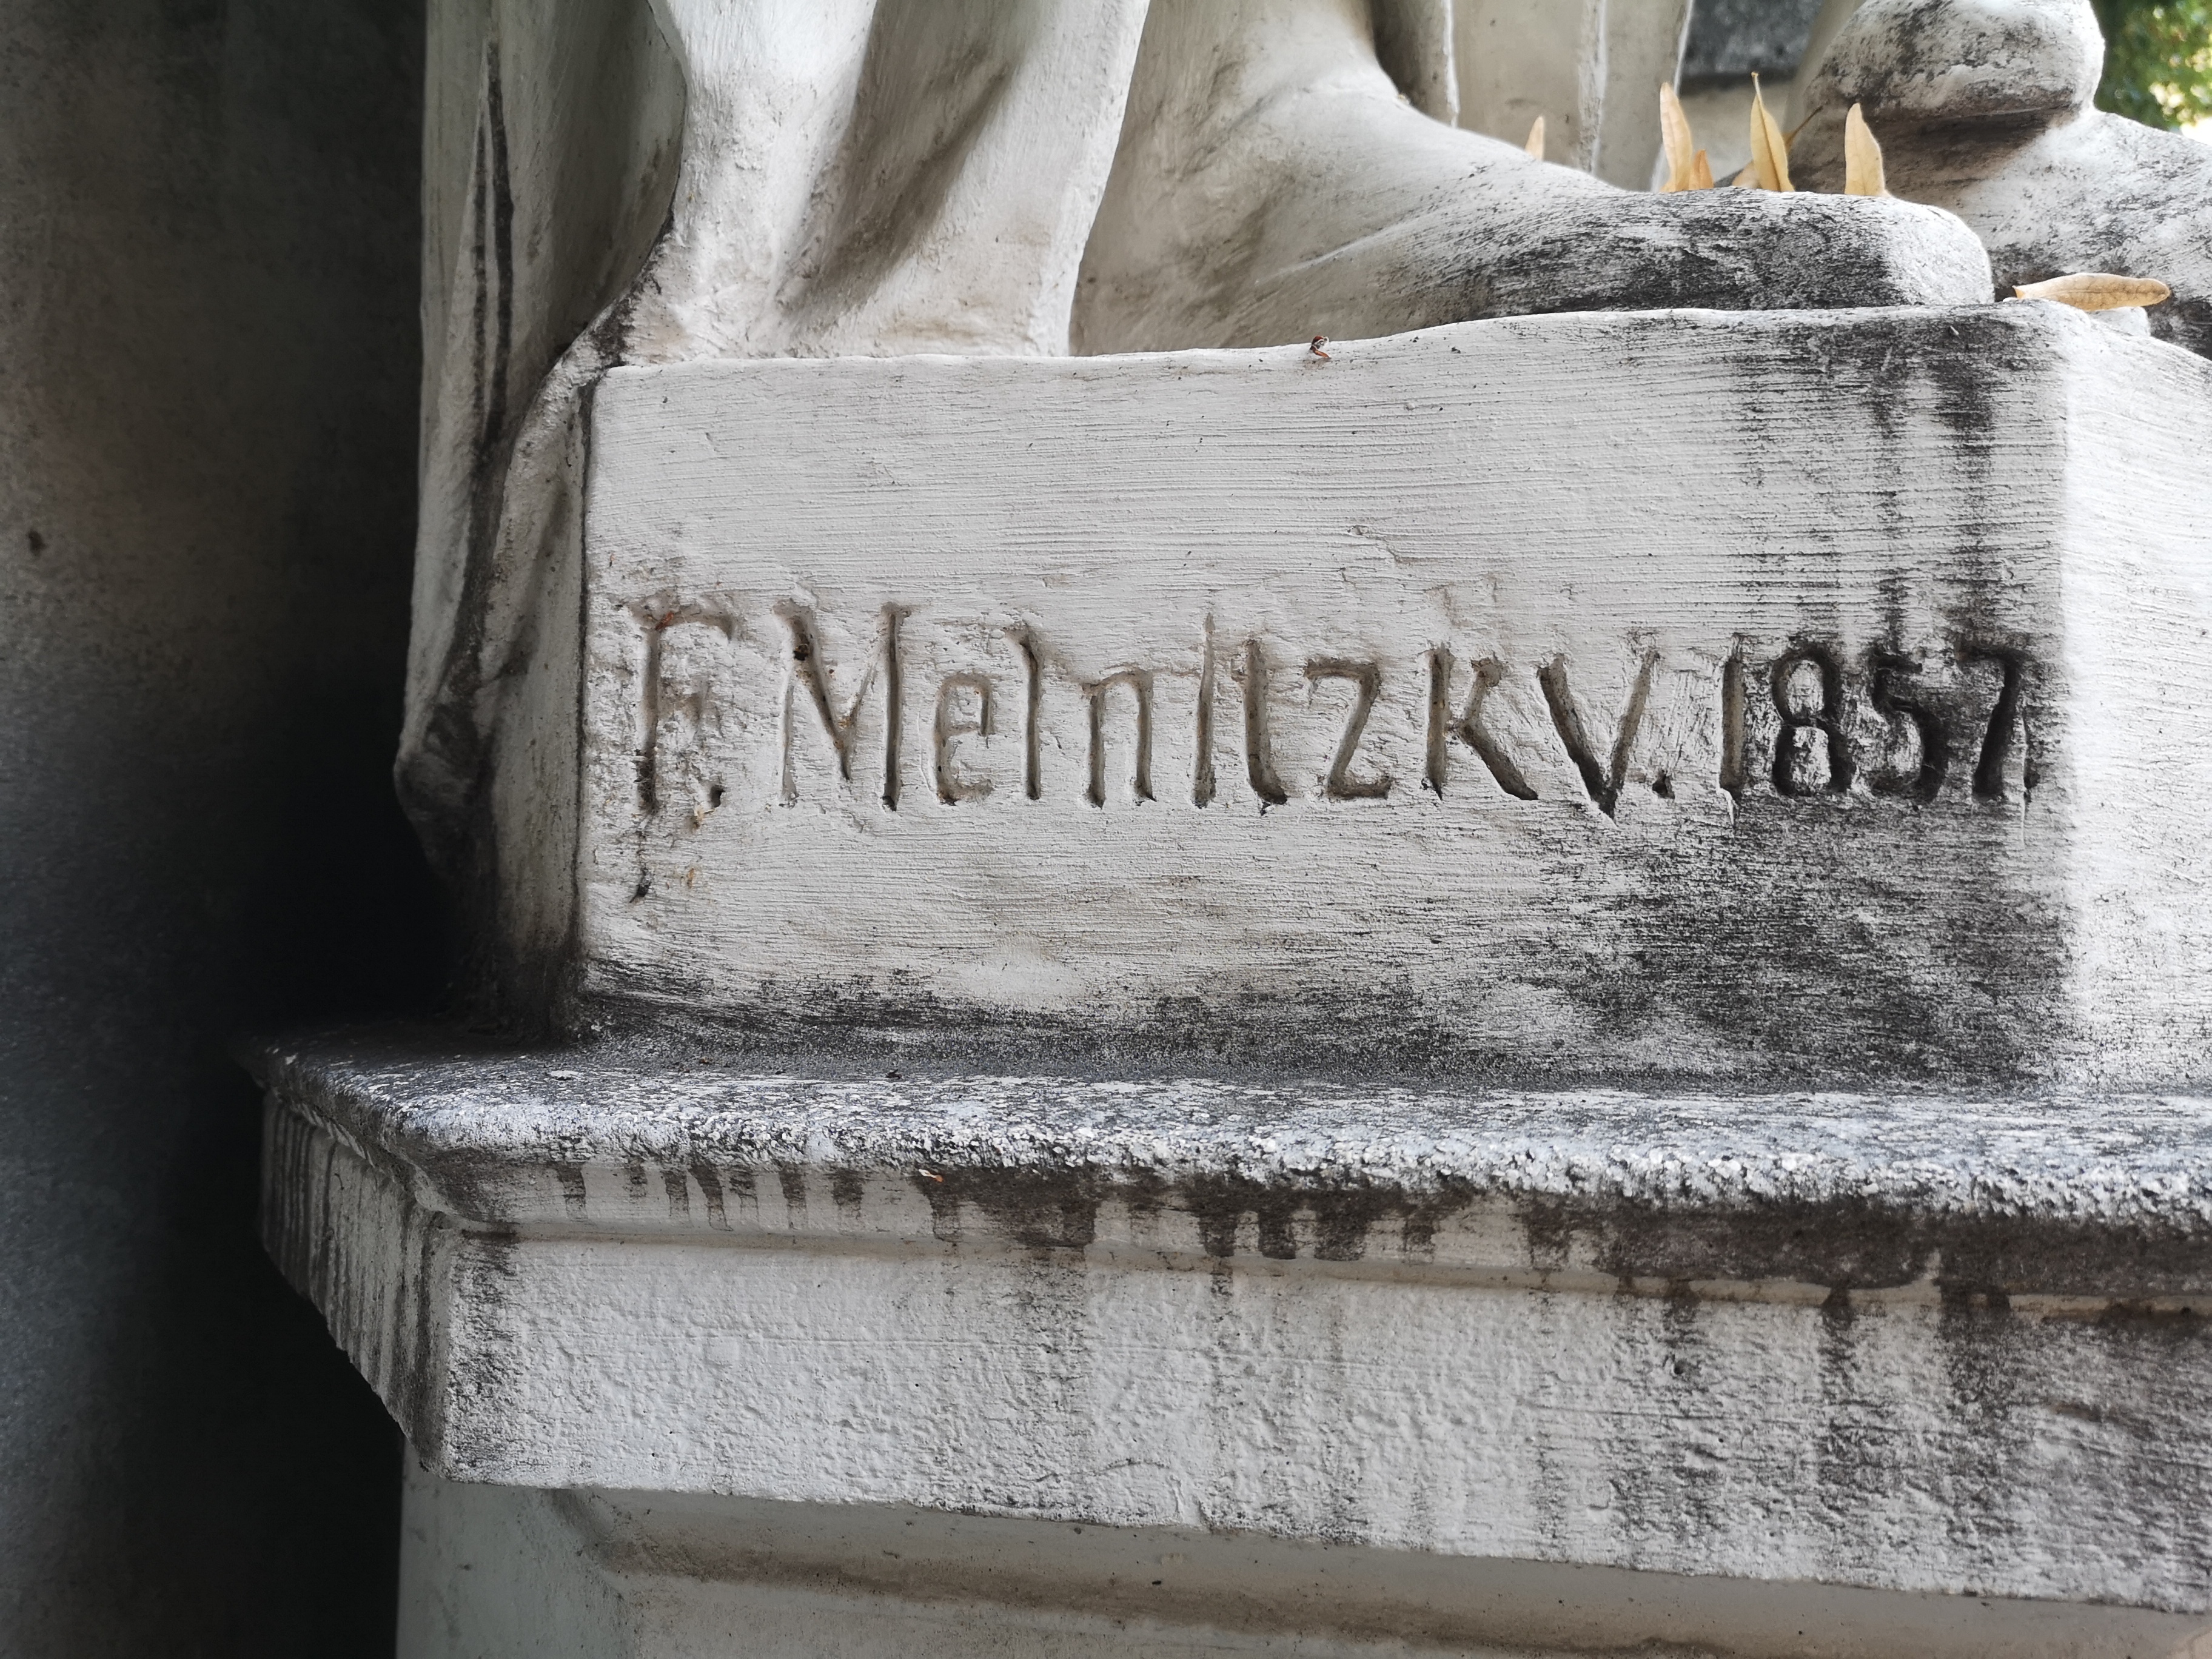
Signature of: franz melnitzky